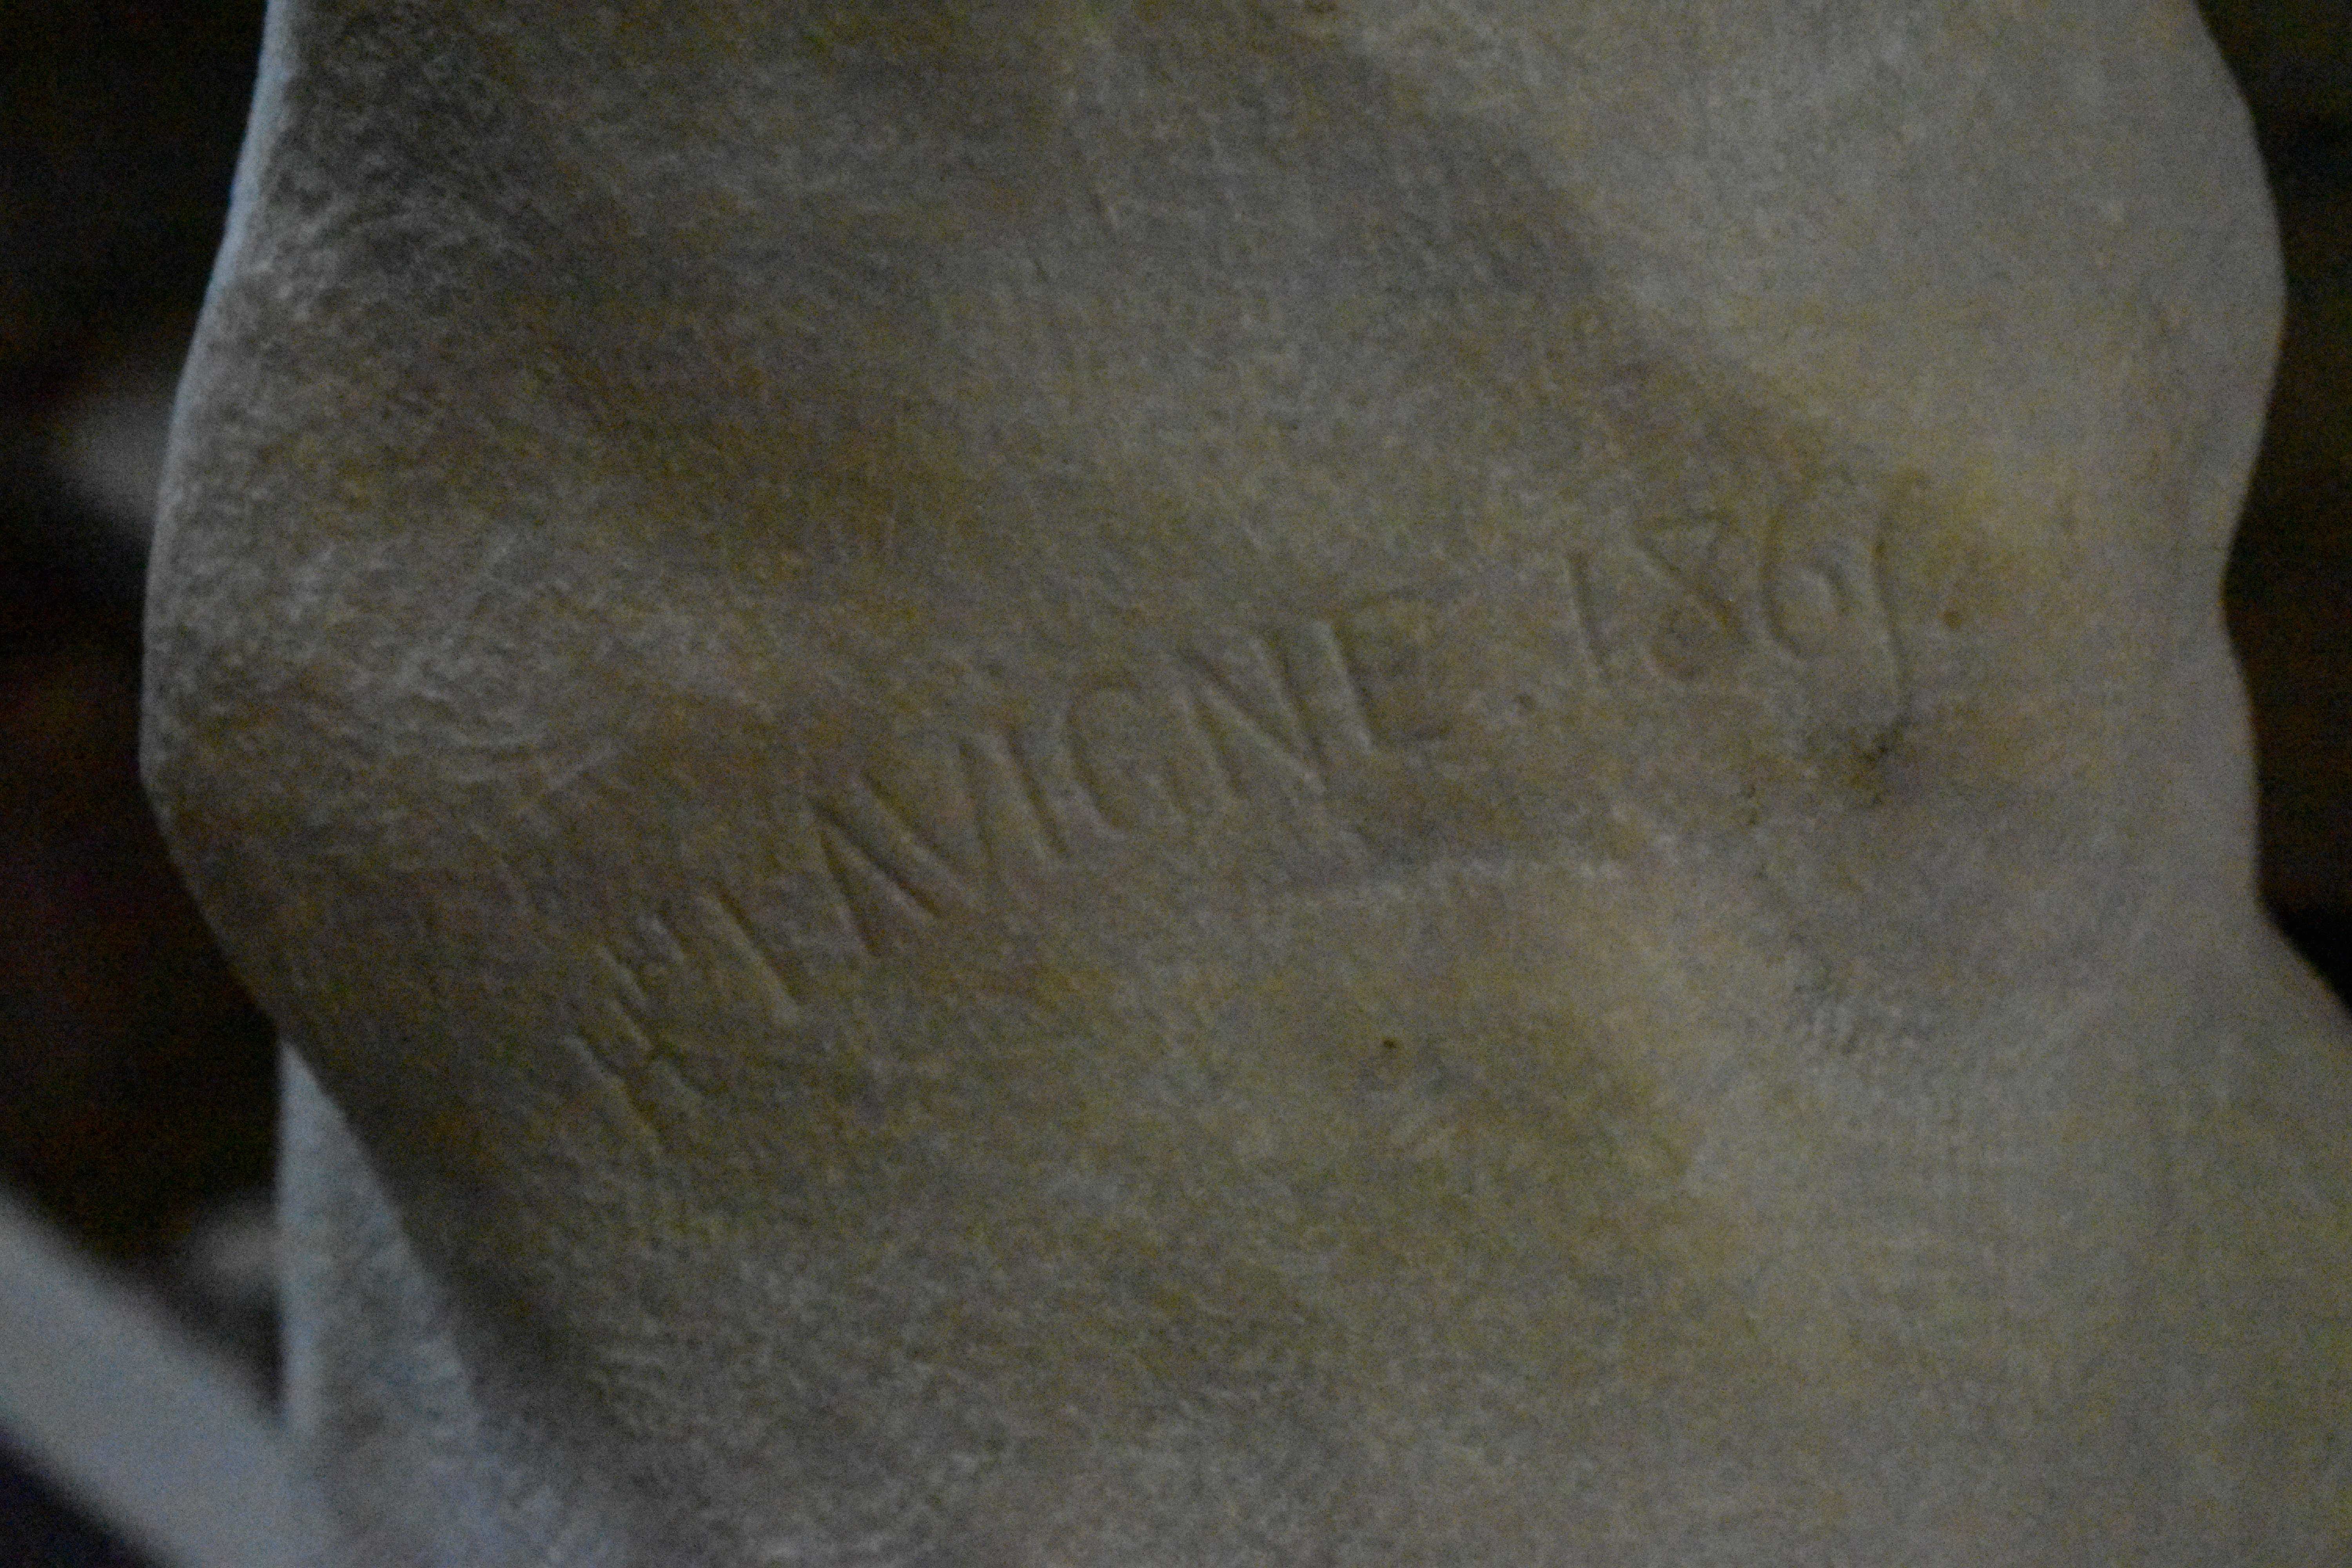
Signature of: hubert lavigne